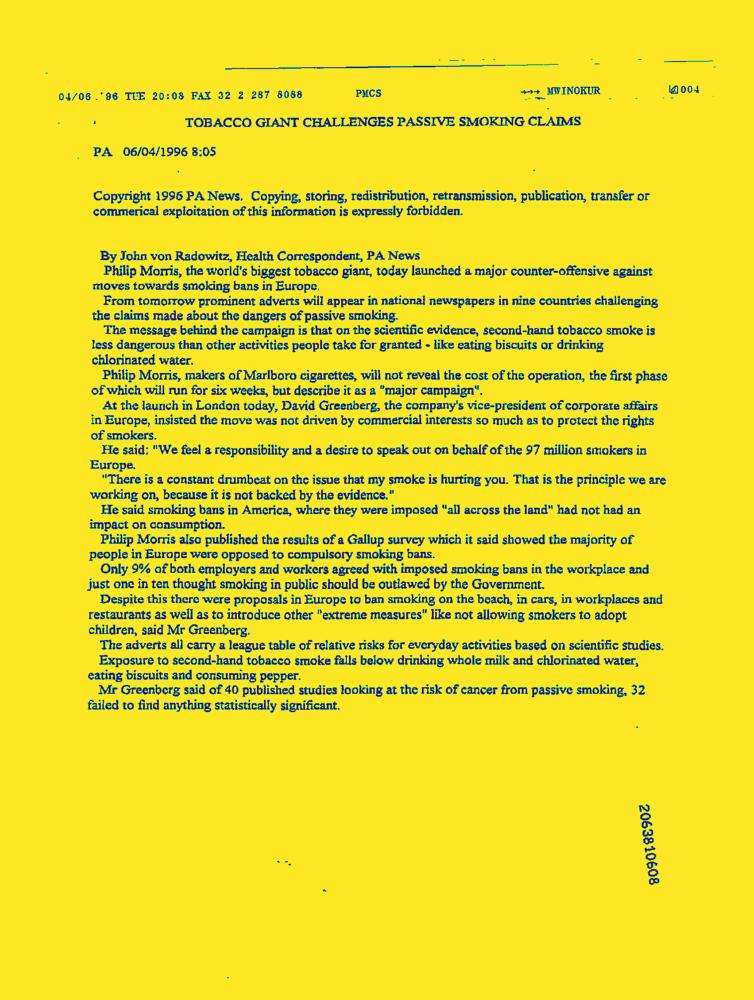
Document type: News-Article